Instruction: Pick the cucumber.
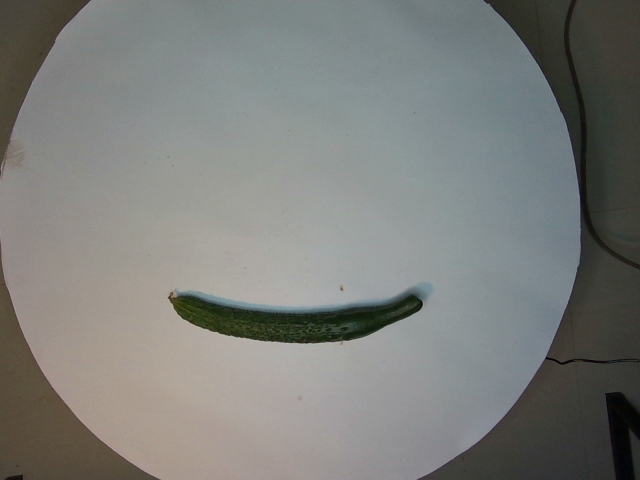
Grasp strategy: vertical